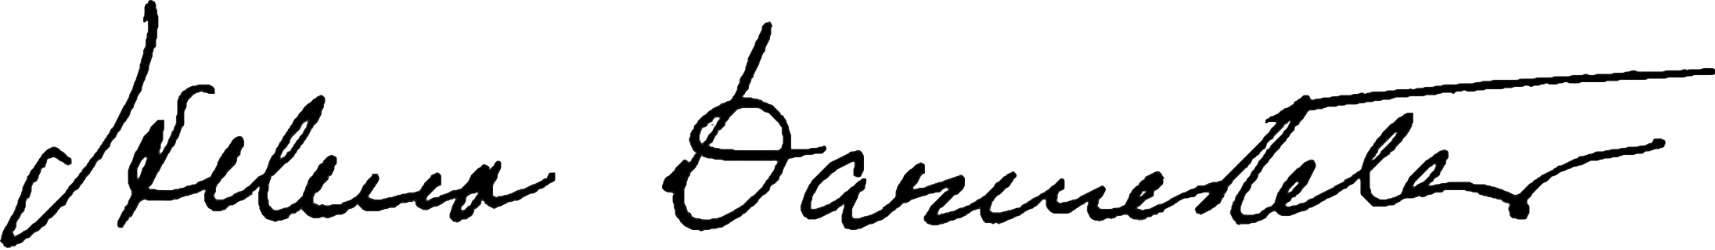
Signature of: héléna arsène darmesteter